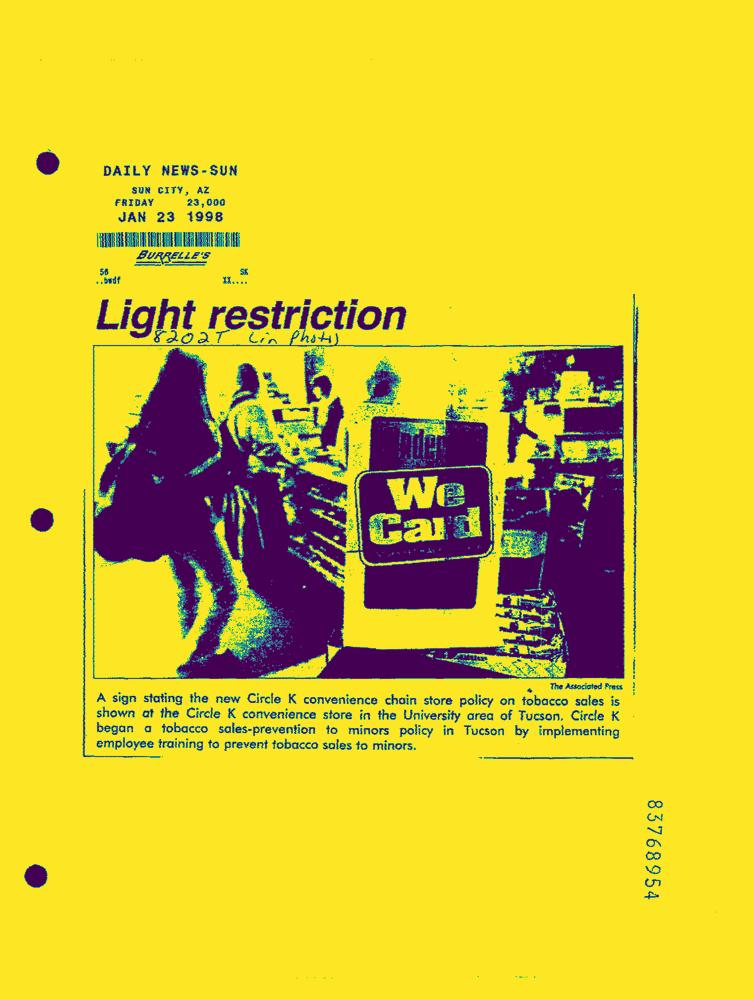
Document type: News-Article